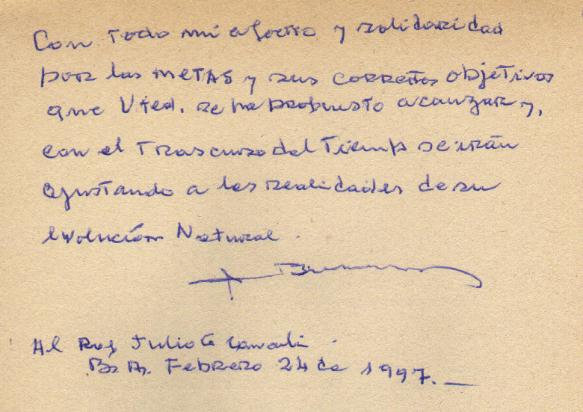
Signature of: amado juan ballandras